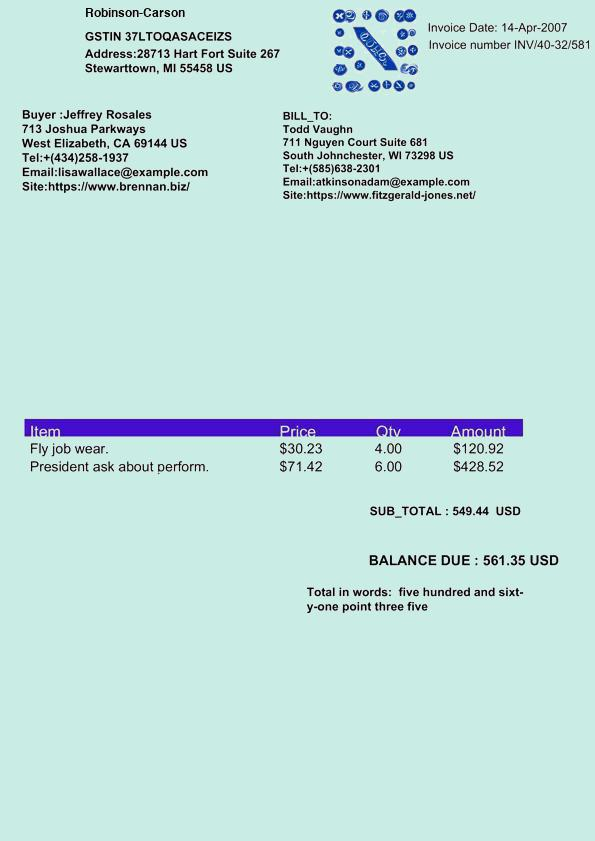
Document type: Invoice